Question: What is the potential diagnosis?
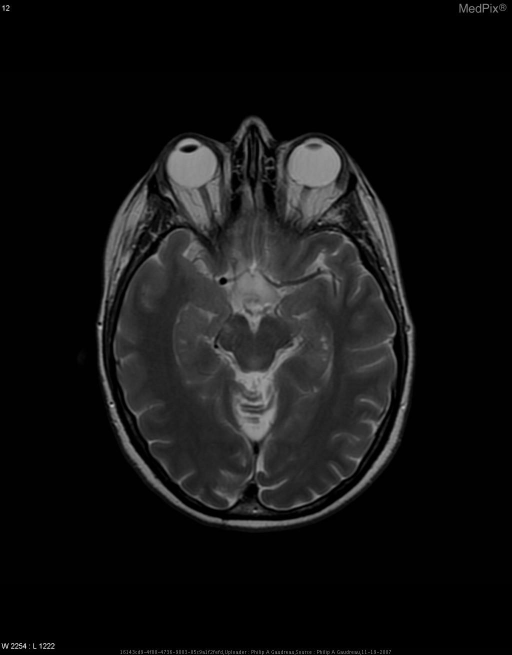
Answer: The possible diagnosis includes Meningioma
Optic glioma
Sarcoid
Optic neuritis
Metastasis
Lymphoma/leukemia.